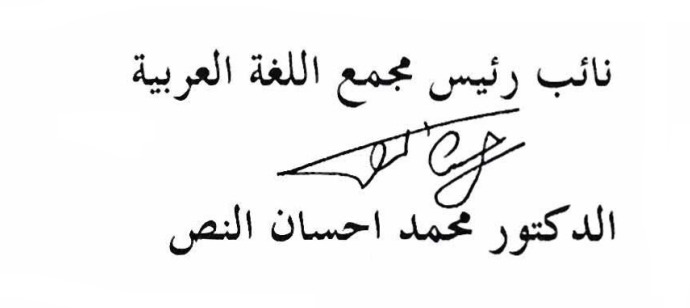
Signature of: ihsan al nass